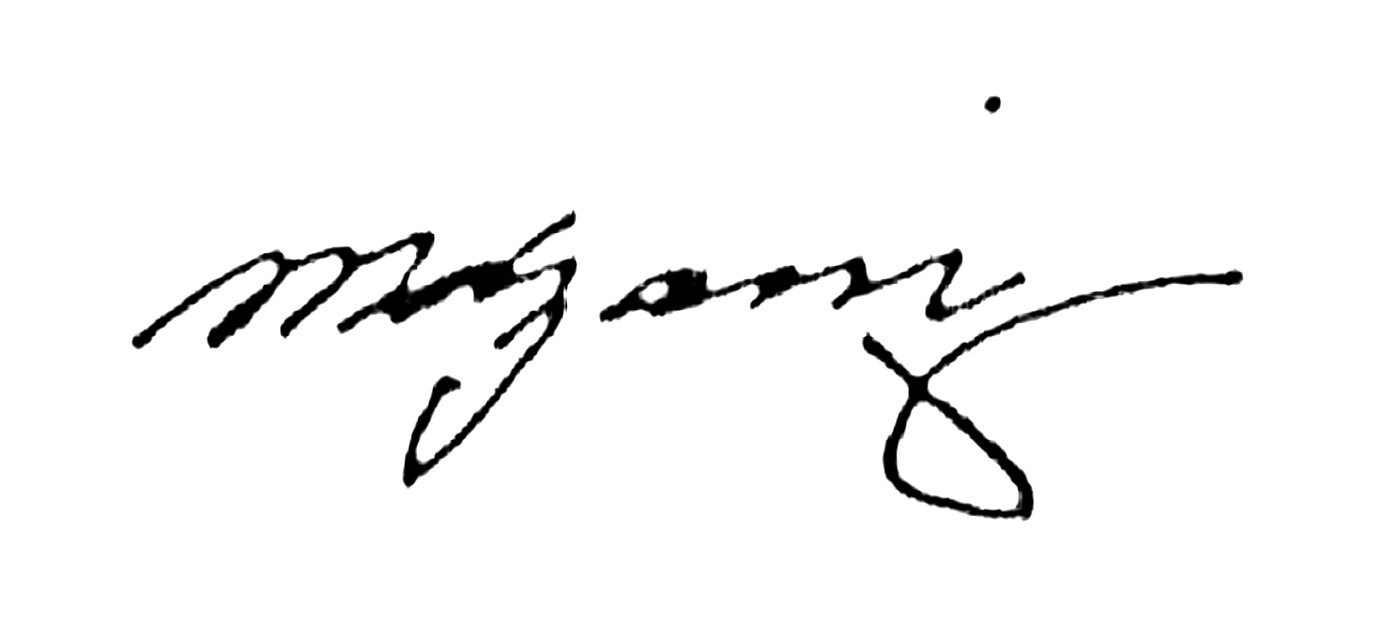
Signature of: zain serudin